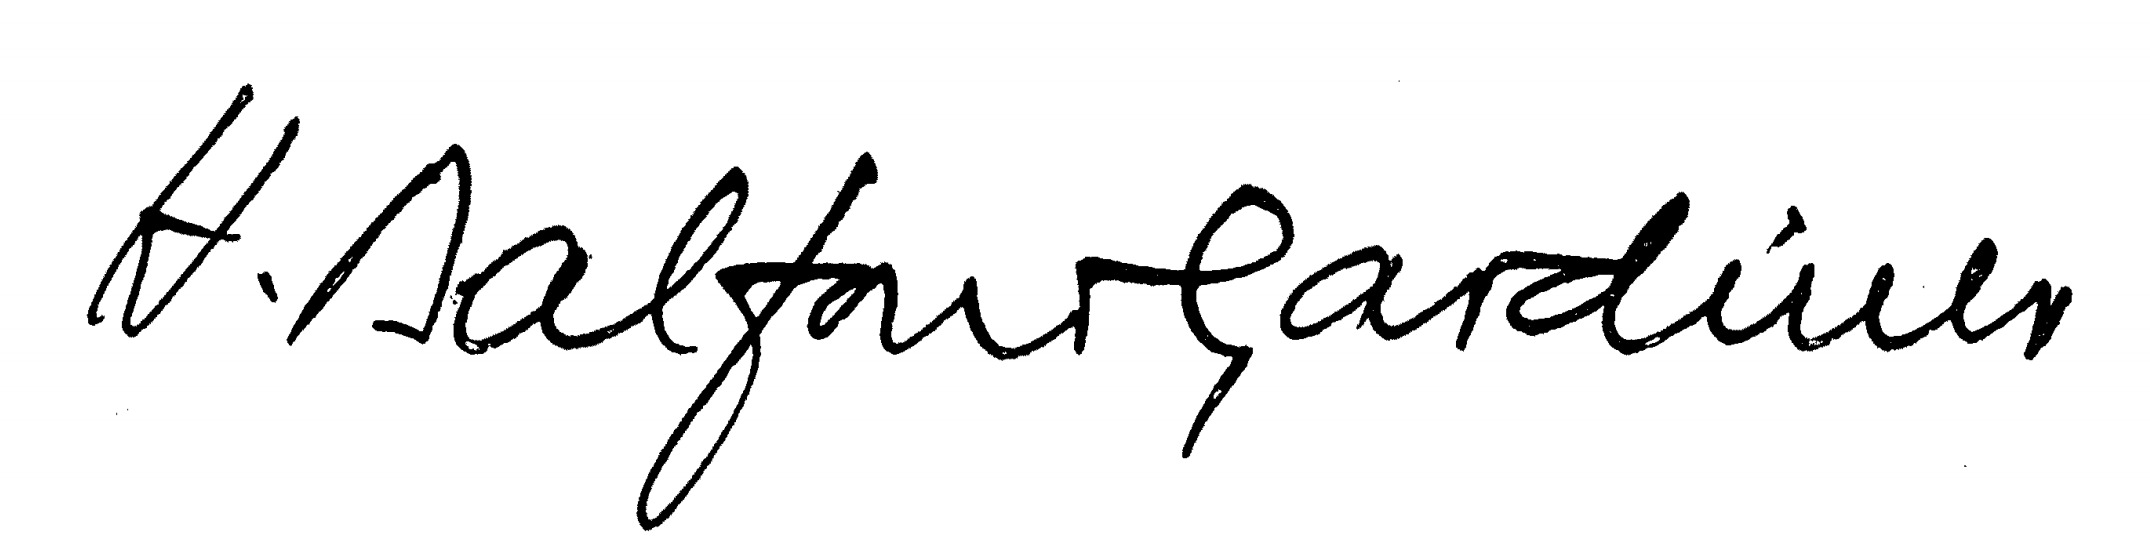
Signature of: h balfour gardiner